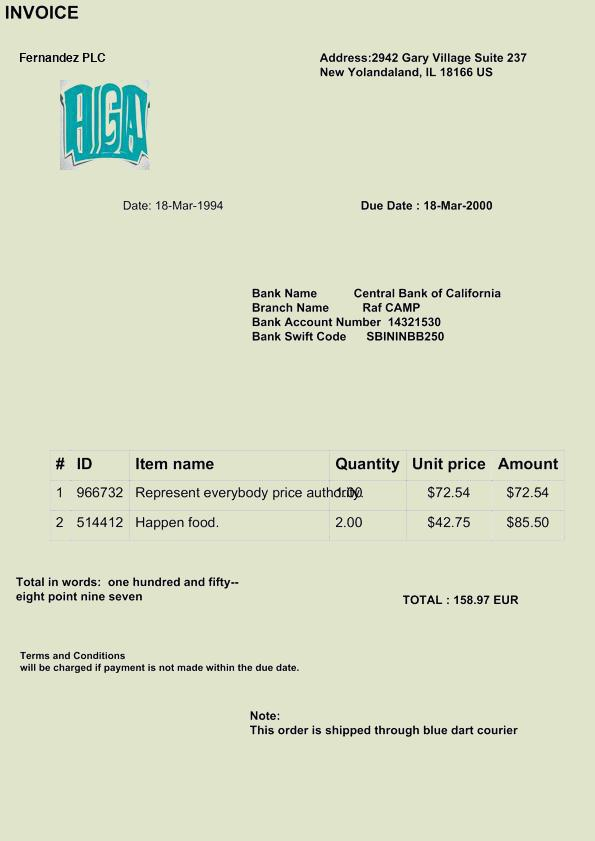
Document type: Invoice